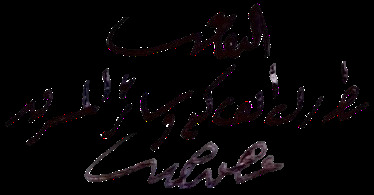
Signature of: gregory iv of antioch